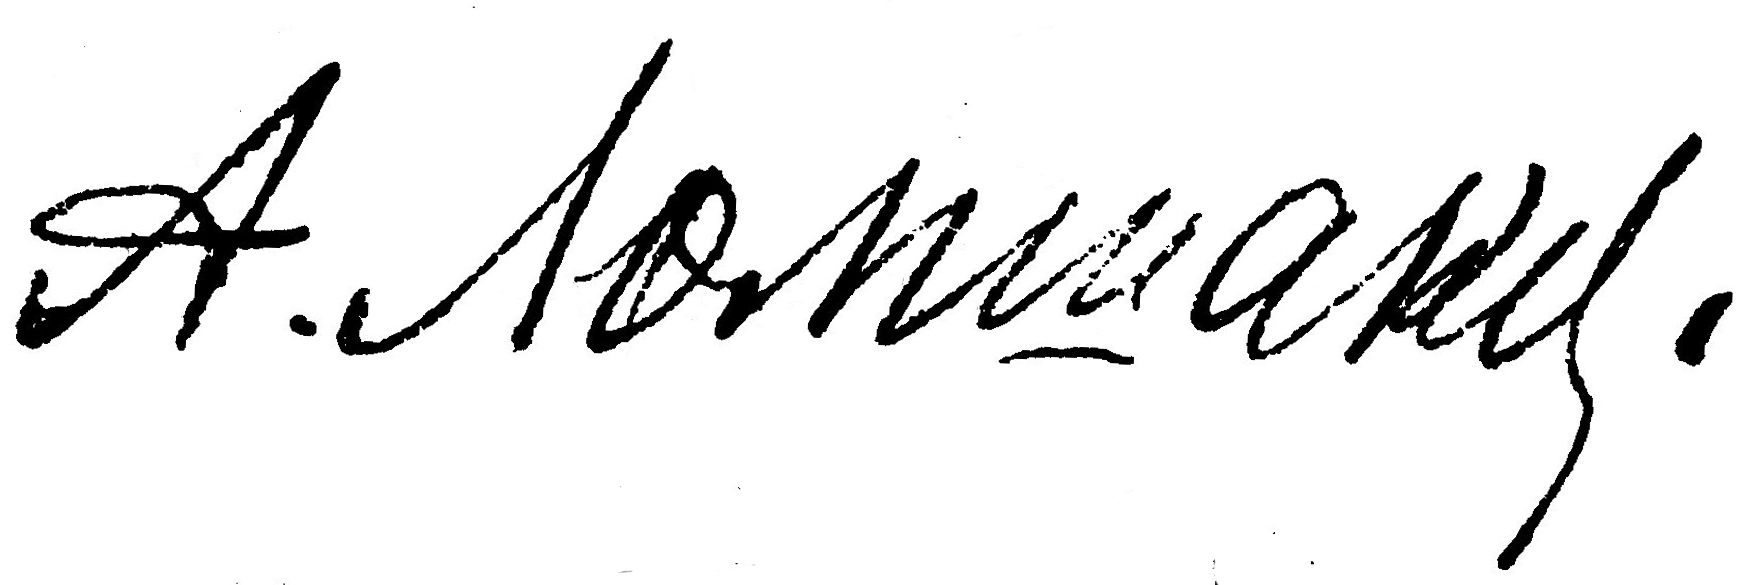
Signature of: alexey stepanovich lomshakov